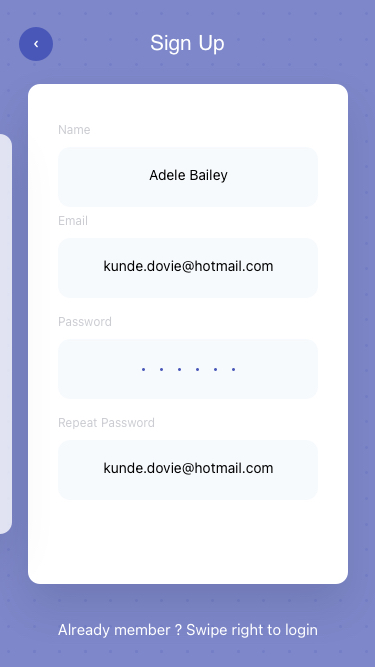
Text in this UI design:
Adele Bailey
kunde.dovie@hotmail.com
kunde.dovie@hotmail.com
Password
Repeat Password
Email
Name
Already member ? Swipe right to login
Sign Up